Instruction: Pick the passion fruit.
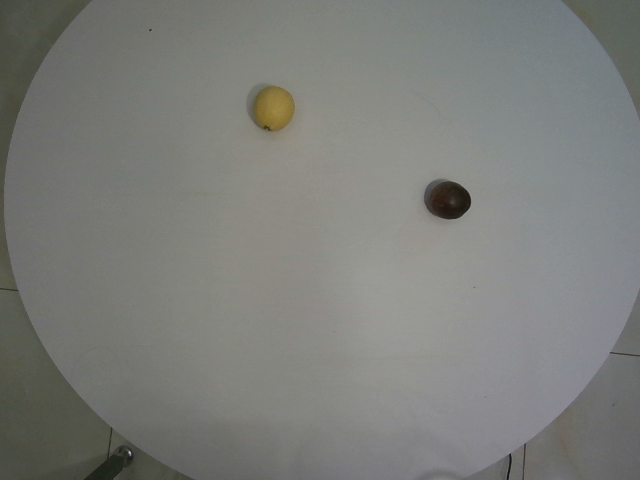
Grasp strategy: vertical